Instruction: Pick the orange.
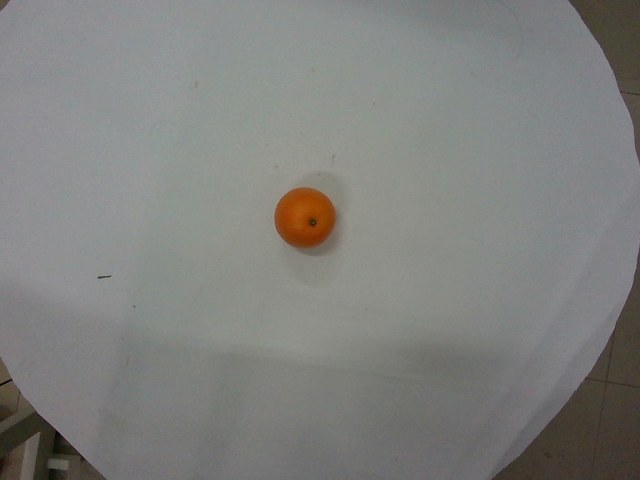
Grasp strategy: vertical